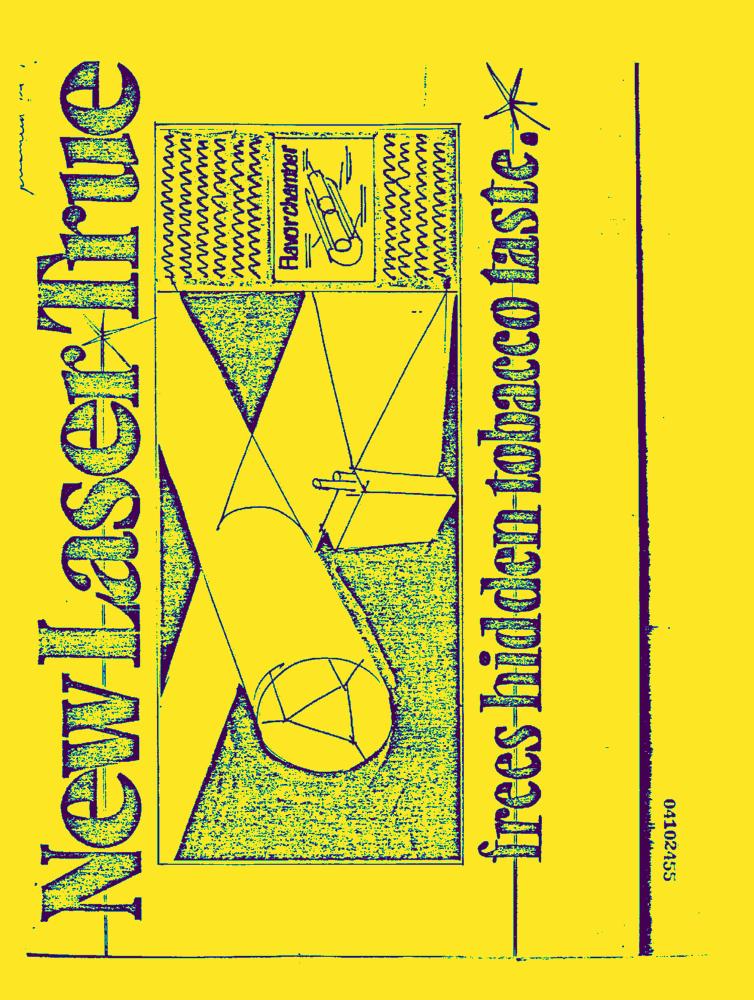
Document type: AD